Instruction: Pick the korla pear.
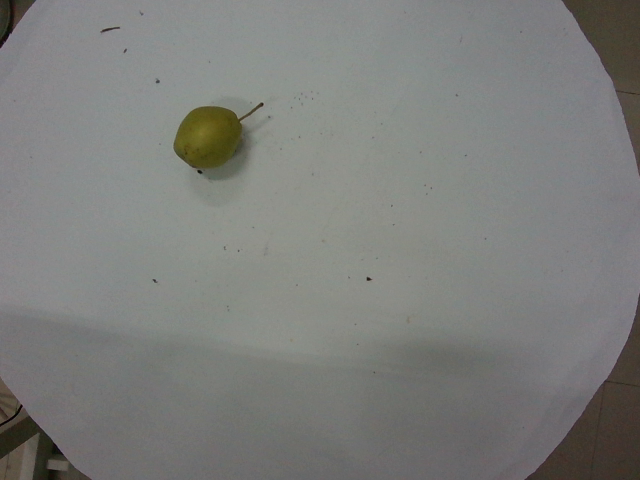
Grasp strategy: vertical